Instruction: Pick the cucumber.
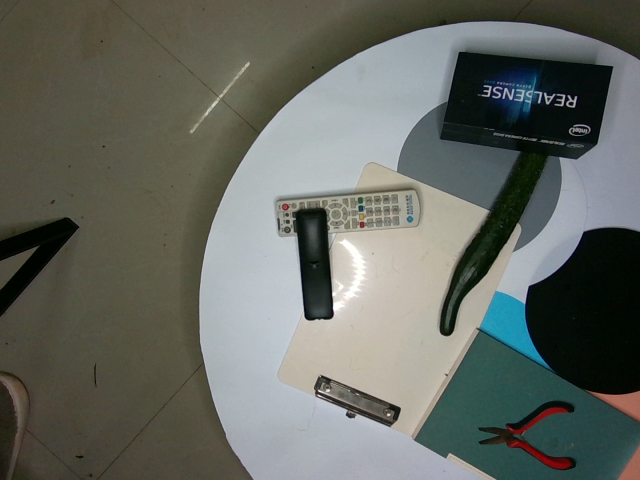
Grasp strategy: vertical